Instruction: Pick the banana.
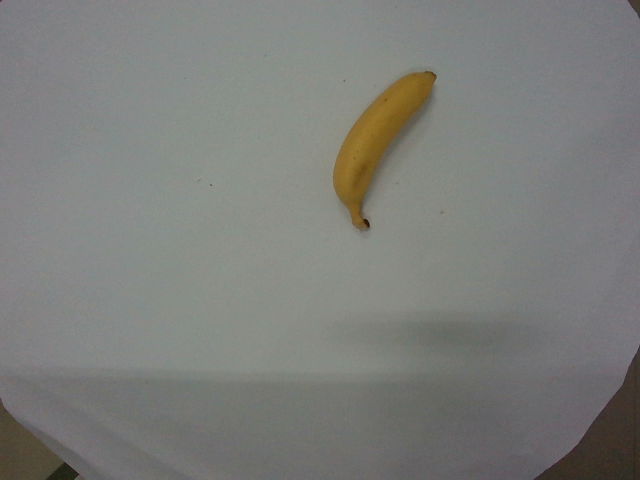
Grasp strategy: vertical